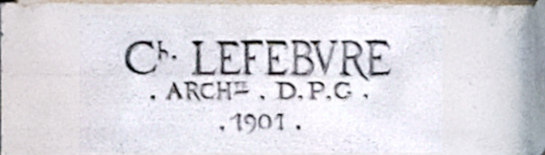
Signature of: charles lefebvre